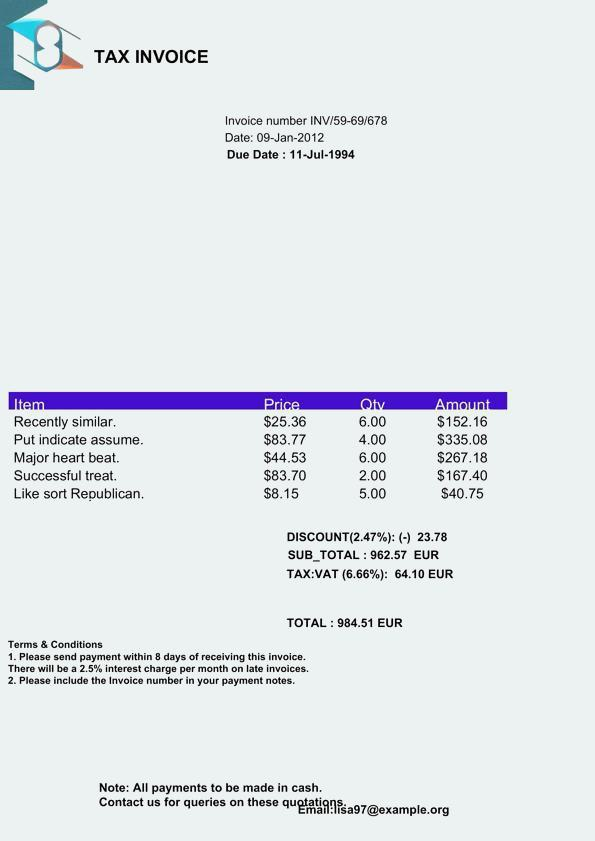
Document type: Invoice